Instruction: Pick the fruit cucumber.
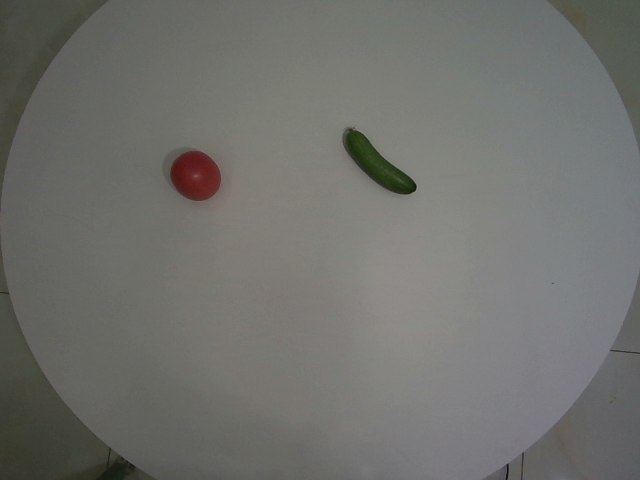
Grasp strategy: vertical